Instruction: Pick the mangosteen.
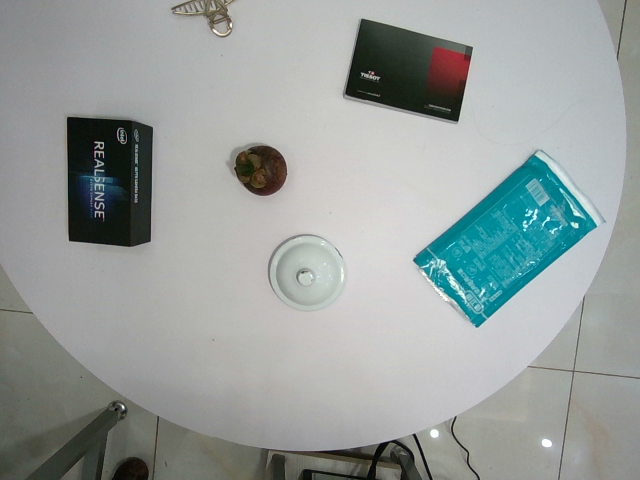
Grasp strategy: vertical